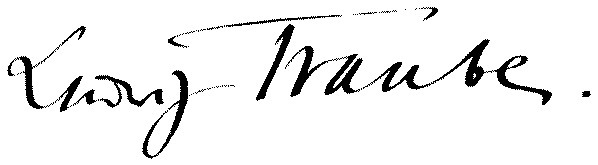
Signature of: ludwig traube